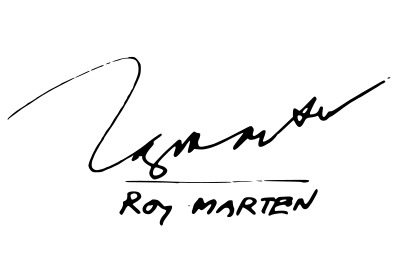
Signature of: roy marten